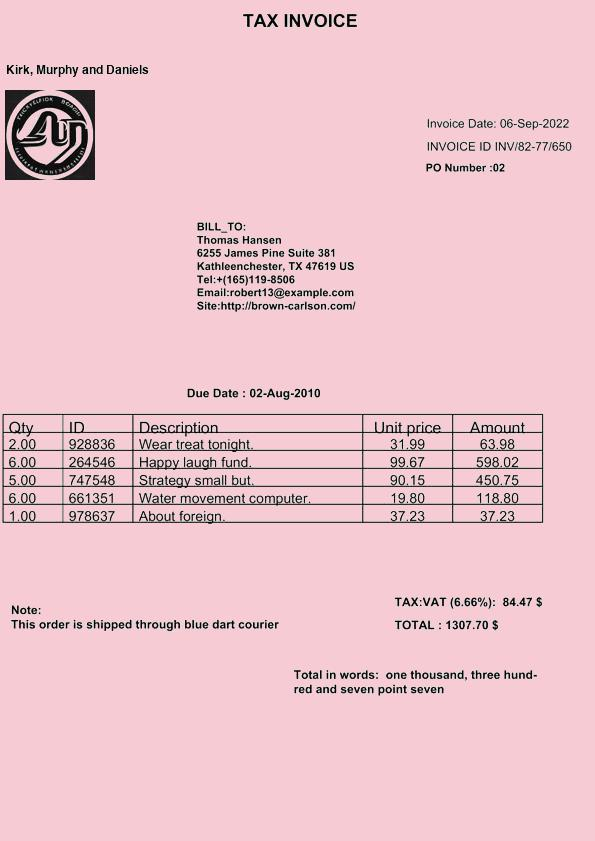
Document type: Invoice